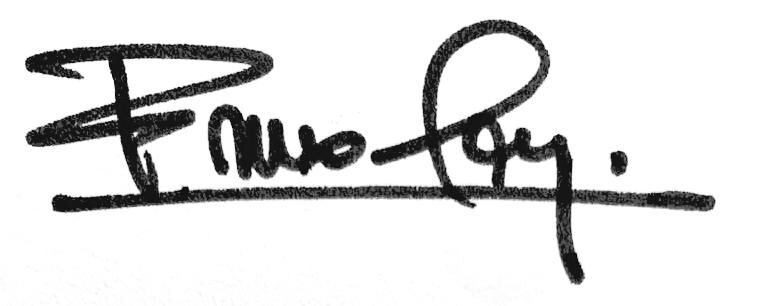
Signature of: q131531053